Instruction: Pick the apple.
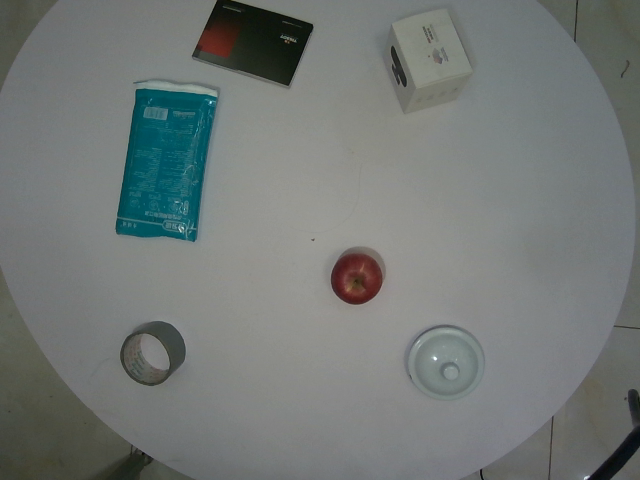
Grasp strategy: vertical